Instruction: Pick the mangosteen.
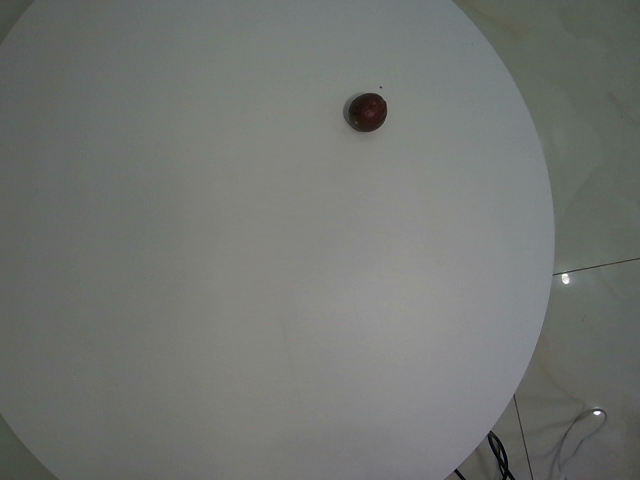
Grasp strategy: vertical